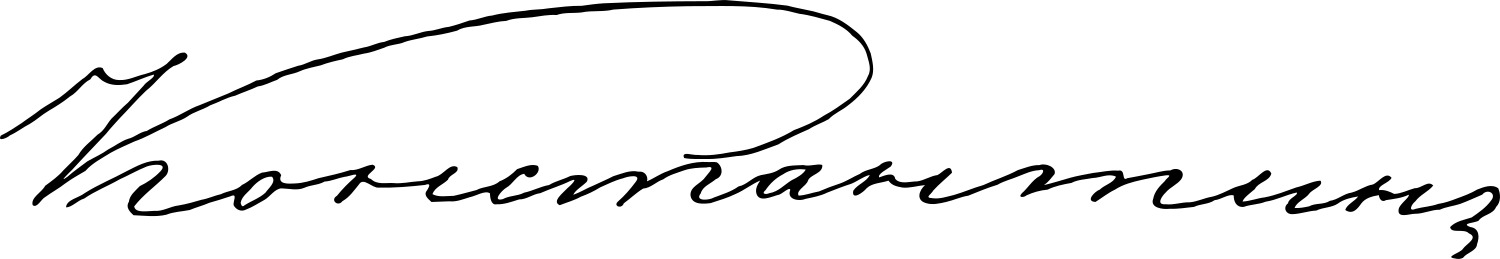
Signature of: grand duke konstantin nikolayevich of russia